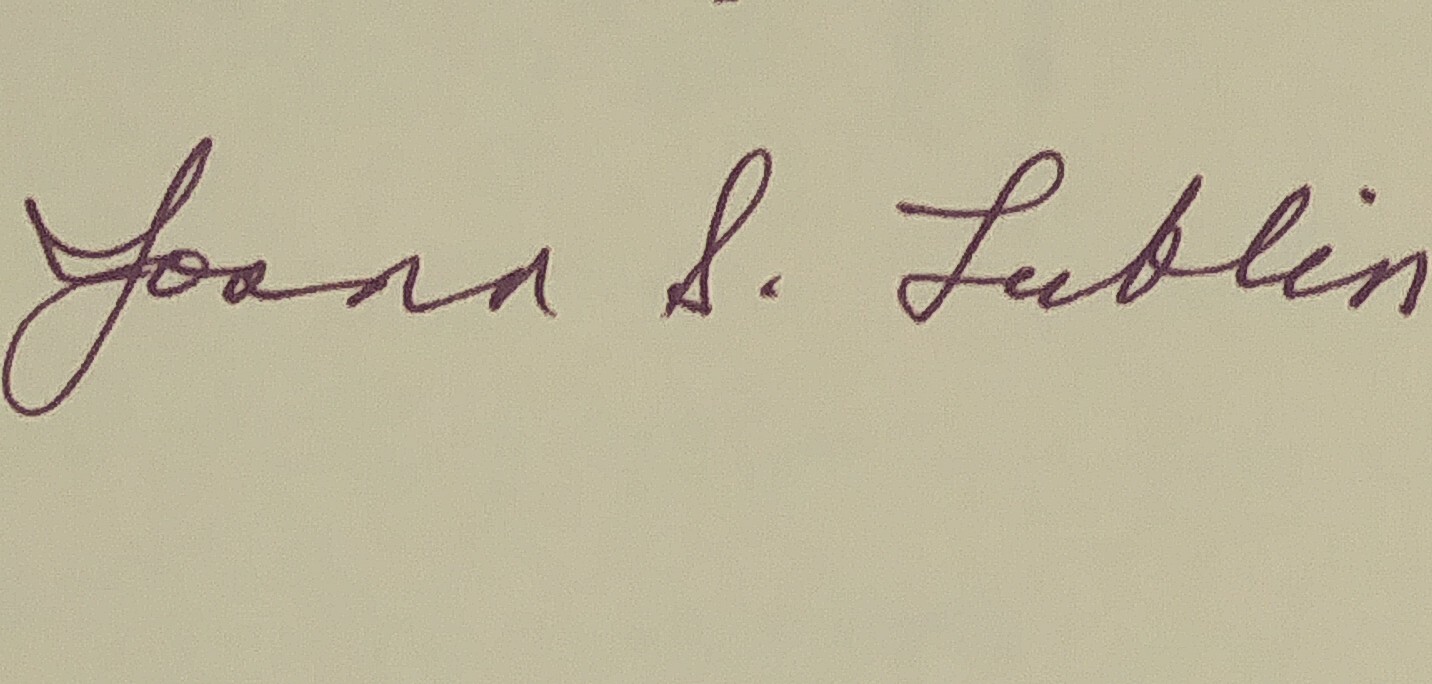
Signature of: joann lublin